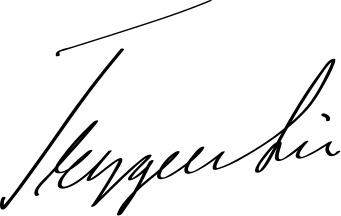
Signature of: trygve lie